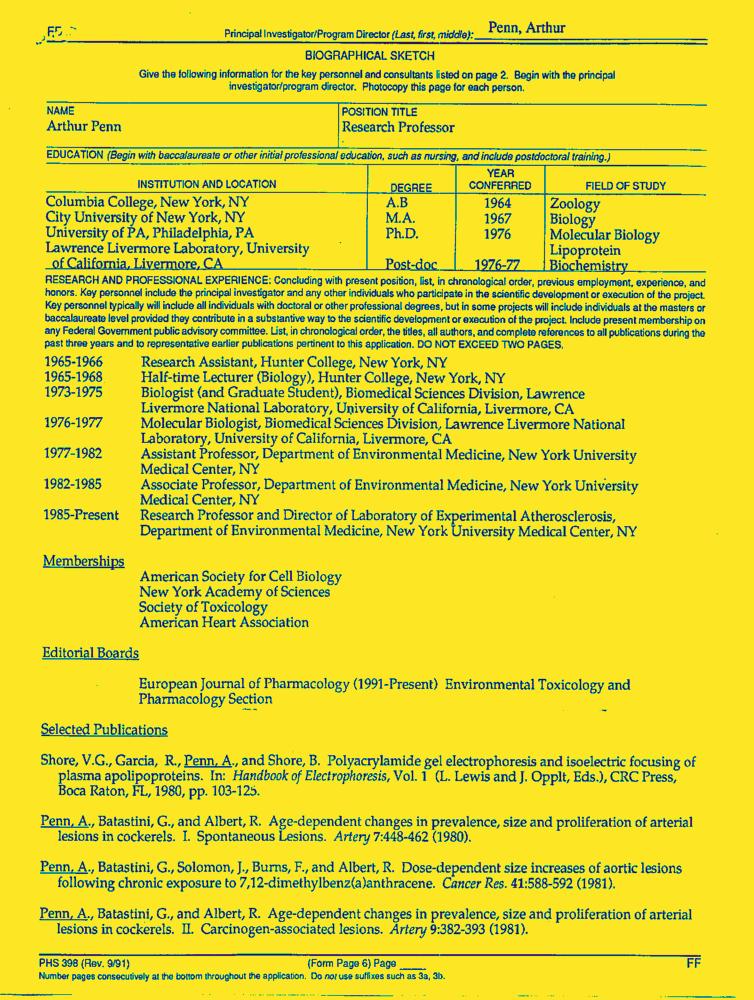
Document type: Resume-Doc